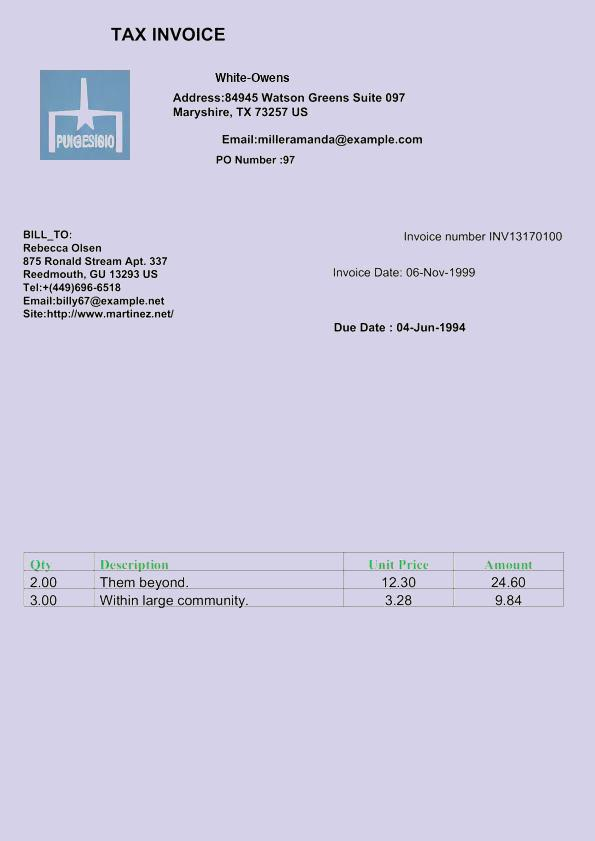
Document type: Invoice